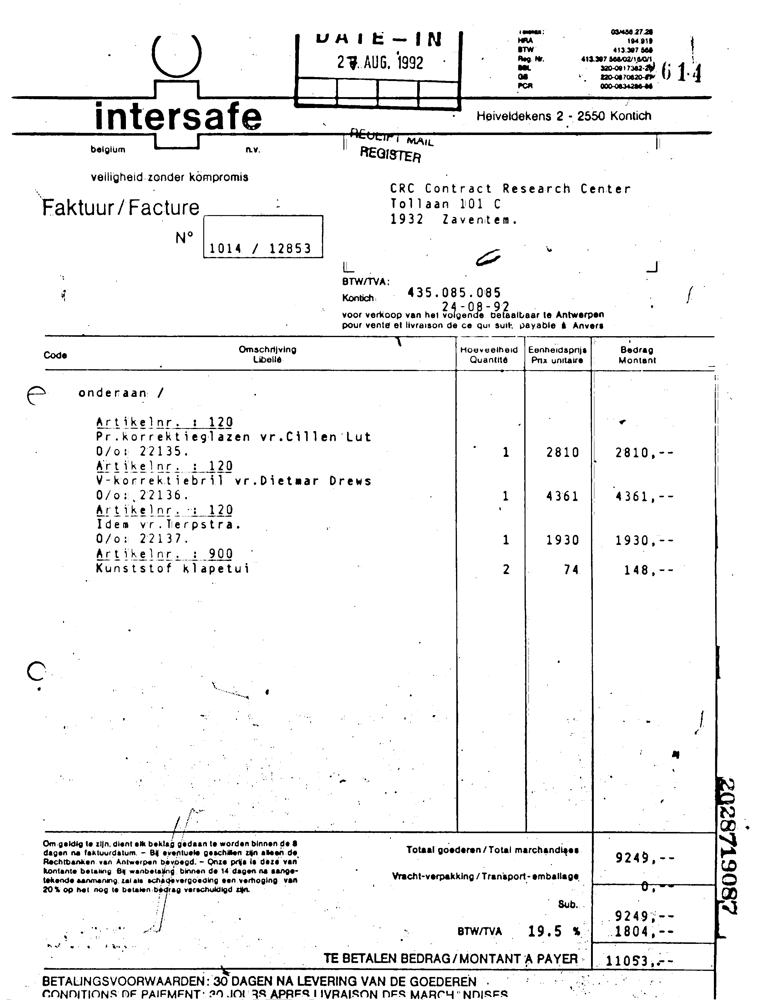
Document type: Invoice